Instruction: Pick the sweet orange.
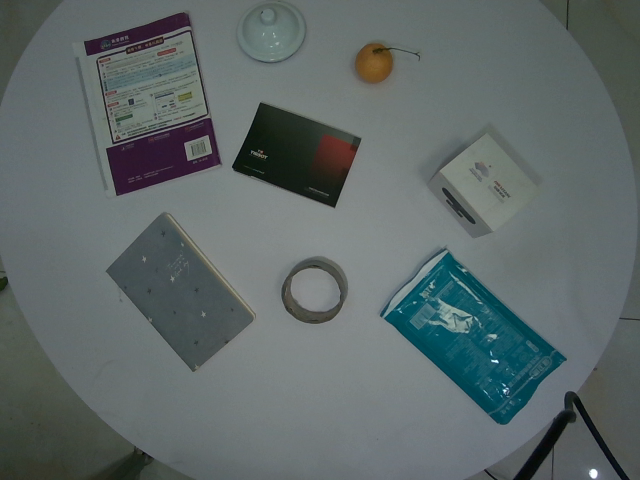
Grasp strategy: vertical